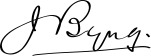
Signature of: julian byng 1st viscount byng of vimy